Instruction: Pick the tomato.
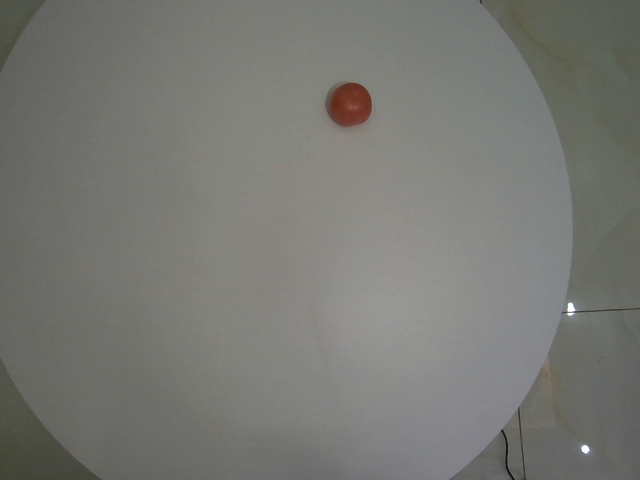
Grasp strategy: vertical